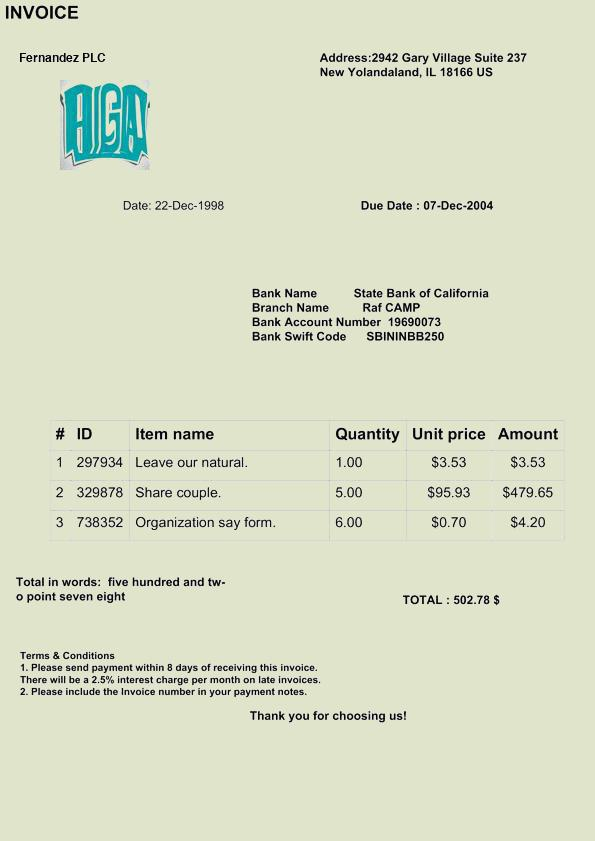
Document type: Invoice